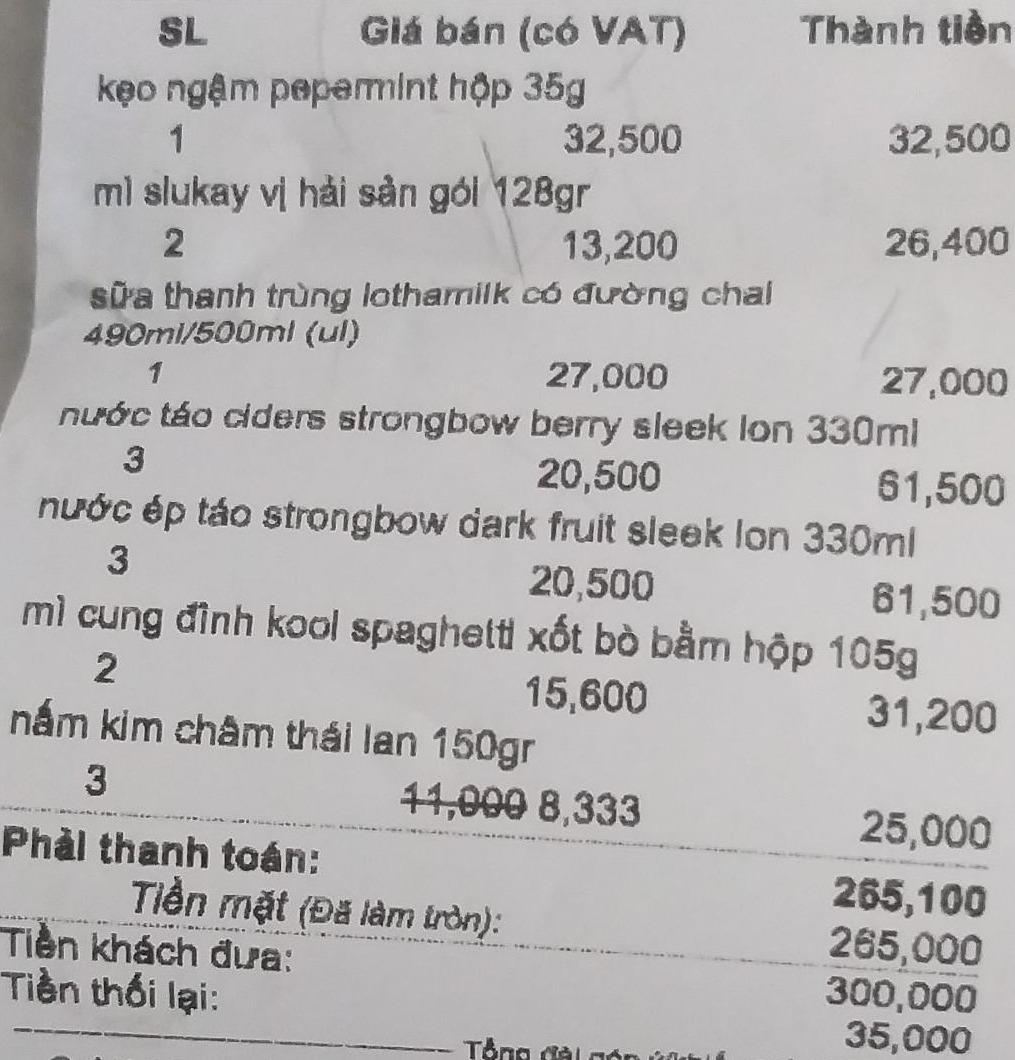
<table>
  <tr>
    <th>SL</th>
    <th>Giá bán (có VAT)</th>
    <th>Thành tiền</th>
  </tr>
  <tr>
    <td>kẹo ngậm peppermint hộp 35g</br>1</td>
    <td>32,500</td>
    <td>32,500</td>
  <tr>
    <td>mì slukay vị hải sản gói 128gr </br>2</td>
    <td>13,200</td>
    <td>26,400</td>
  </tr>
    <td>sữa thanh trùng lothamilk có đường chal 490ml/500ml (ul)</br>1</td>
    <td>27,000</td>
    <td>27,000</td>
  </tr>
  <tr>
    <td>nước táo ciders strongbow berry sleek lon 330ml</br>3</td>
    <td>20,500</td>
    <td>61,500</td>
    <td>nước ép táo strongbow dark fruit sleek lon 330ml</td>
    <td>20,500</td>
    <td>61,500</td>
  </tr>

    <td>mì cung đình kool spaghetti xốt bò bằm hộp 105g</br>2</td>
    <td>15,600</td>
    <td>31,200</td>
  </tr>

    <td>nấm kim châm thái lan 150gr</br>3</td>
    <td><del>11,000</del> 8,333 </td>
    <td>25,000</td>
  </tr>

</table>

Phải thanh toán: 265,100
Tiền mặt (đã làm tròn): 265,000
Tiền khách đưa: 300,000
Tiền thối lại: 35,000